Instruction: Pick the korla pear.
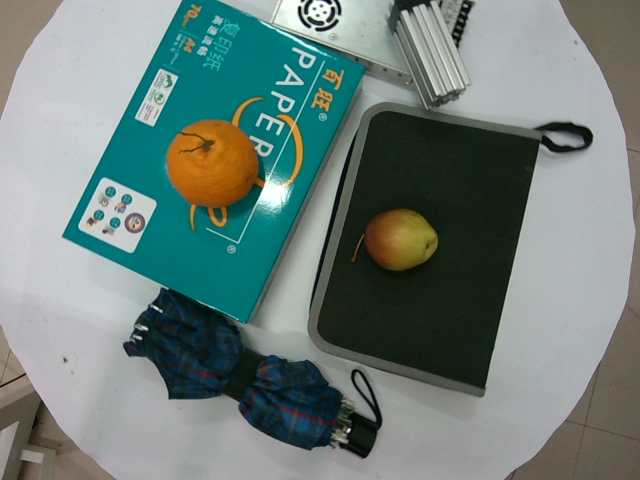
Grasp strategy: vertical